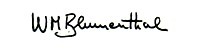
Signature of: w michael blumenthal